Question: What is the suspected problem?
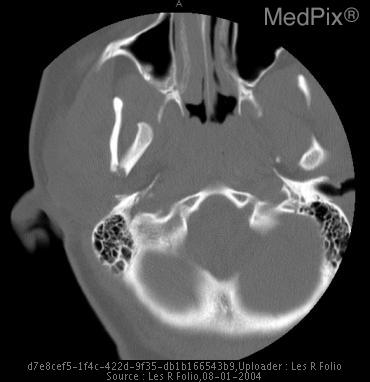
Answer: The findings suggest Rt mandibular condyle fractured, angulated and displaced. CT verifies fracture and medially displaced mandibular condyle.. The patient might have a history of Fell on jaw, mouth does not open and close right.